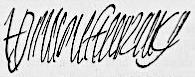
Signature of: henri i de montmorency